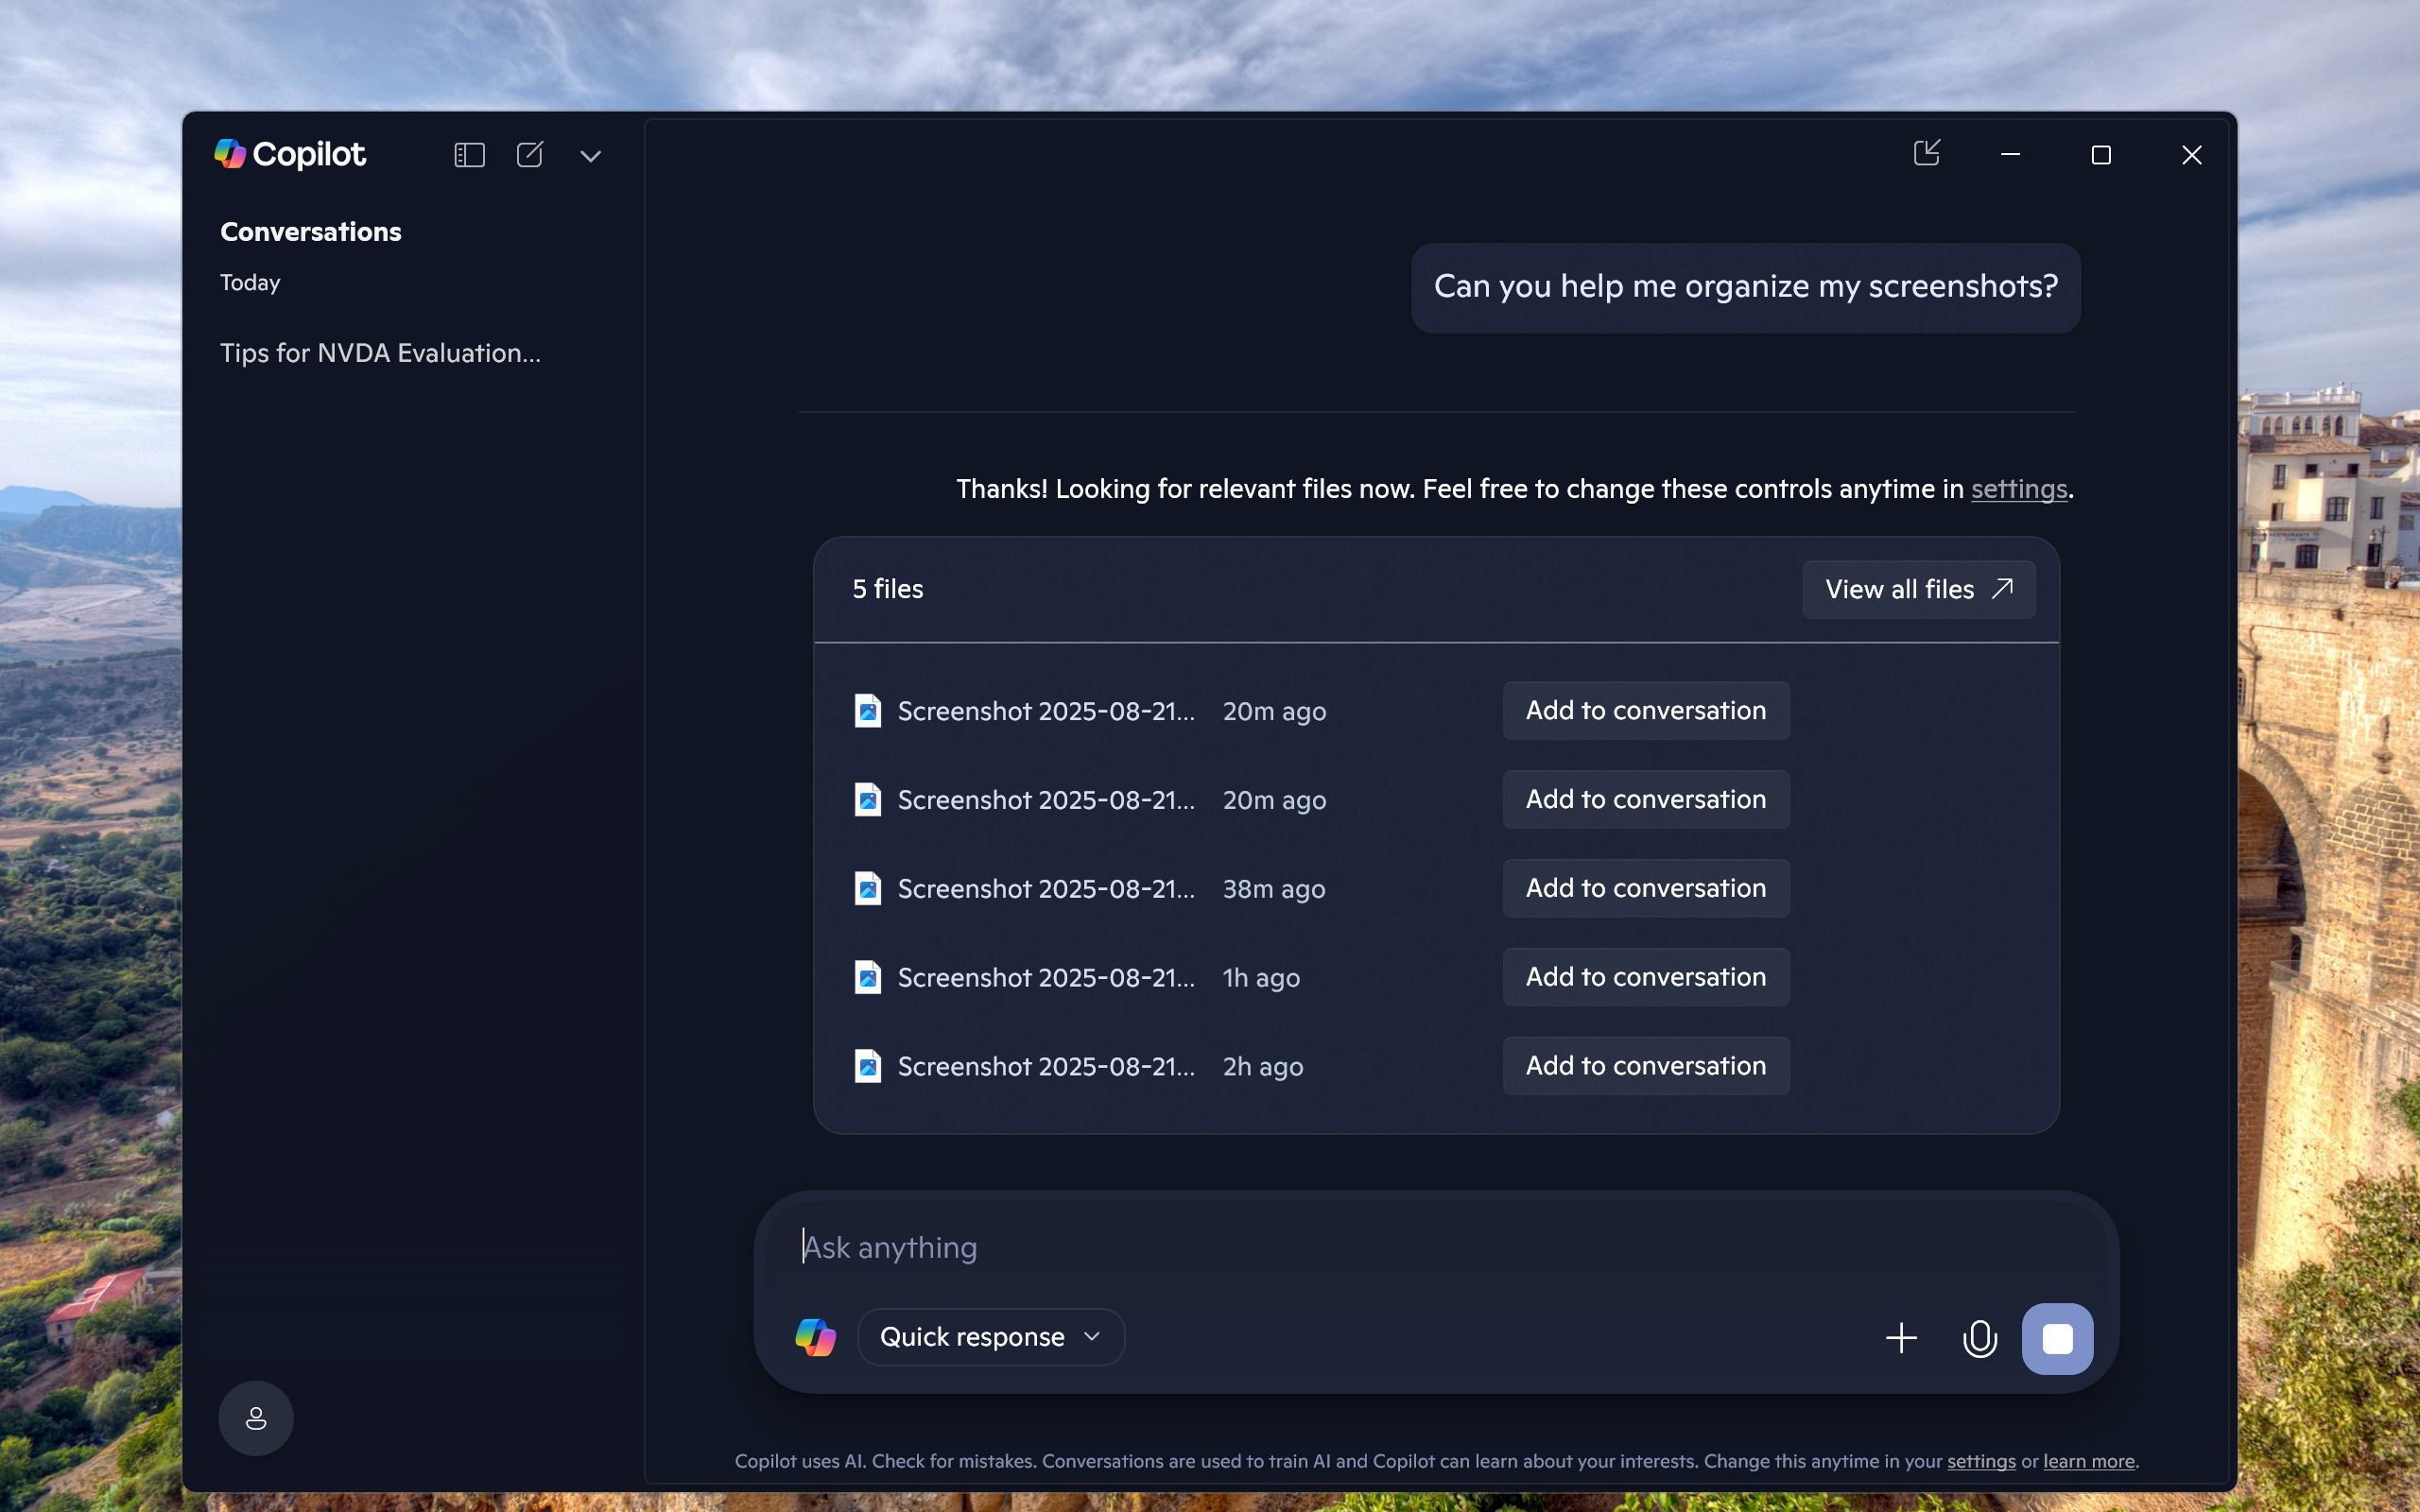
UI elements on screen:
"Desktop - window"
"window"
"Taskbar - pane"
"pane"
"pane"
"Running applications - pane"
"Copilot - window"
"System - menu bar - Contains commands to manipulate the window"
"System - menu item"
"Copilot - pane"
"Non Client Input Sink Window - window"
"Non Client Input Sink Window"
"AppWindow Custom Title Bar - pane"
"Minimize - button"
"Maximize - button"
"Close - button"
"pane"
"pane"
"window"
"pane"
"Conversation History - list"
"Conversations - text"
"Today - grouping"
"Today - text"
"Tips for NVDA Evaluation Screenshots Collection - list item"
"Tips for NVDA Evaluation Screenshots Collection - grouping"
"Account - button - Collapsed"
" - text"
"list"
"CopilotNative.PlatformSdk.Models.Cards.ActionConsentCardCopilotNative.PlatformSdk.Models.Cards.Se..."
"grouping"
"list item"
"Absolutely, Dixant! Let’s turn your screenshot collection into a clean, structured archive that m..."
"UI element"
"Good response - toggle button"
" - text"
"Bad response - toggle button"
" - text"
"Copy - button"
" - text"
"Edit in a page - button"
" - text"
"Edit in a page - text"
"Copilot uses AI. Check for mistakes. Conversations are used to train AI and Copilot can learn abo..."
"settings - link"
"learn more - link"
"Ask anything - edit - This is a multi-line text box."
"Ask anything - edit"
"pane"
"Ask anything - text"
"Copilot - button"
"graphic"
"Open chat mode menu - combo box - Quick response"
"Quick response - text"
"More options - button"
" - text"
"Talk to Copilot - button"
" - text"
"Copilot - graphic"
"Close sidebar - button"
" - text"
"New conversation - button"
" - text"
"More actions - button"
" - text"
"Open quick view - button"
" - text"
"System - menu bar"
"System - menu item"
"window"